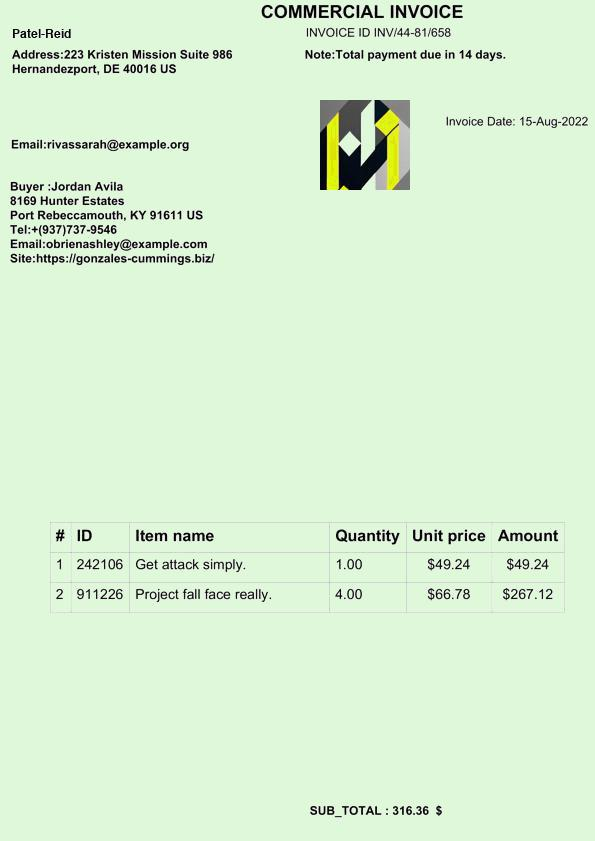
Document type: Invoice